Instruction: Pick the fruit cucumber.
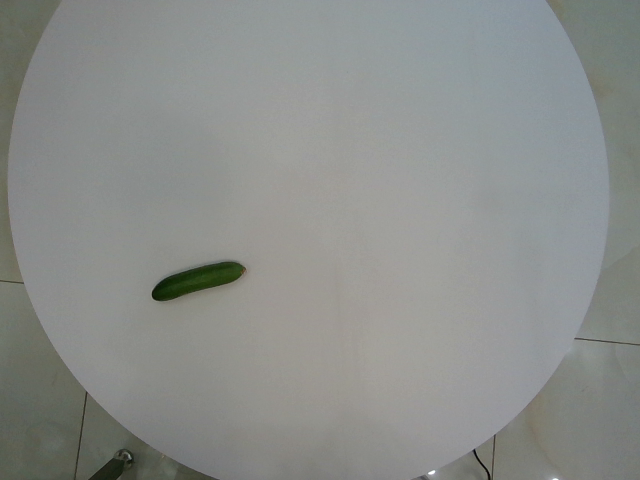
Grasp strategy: vertical